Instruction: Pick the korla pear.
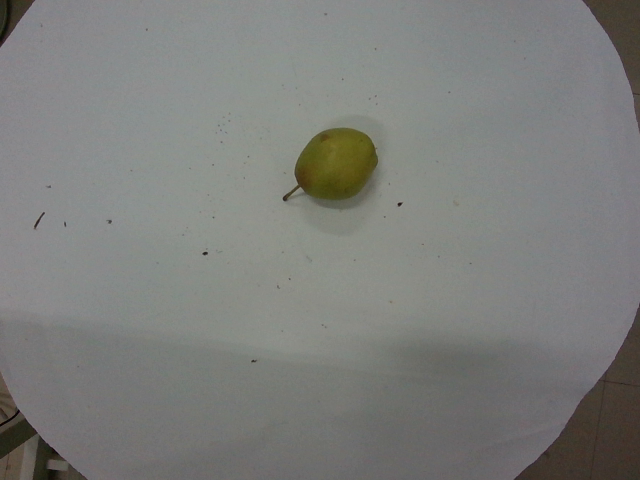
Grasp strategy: vertical